Question: What do the imaging results show?
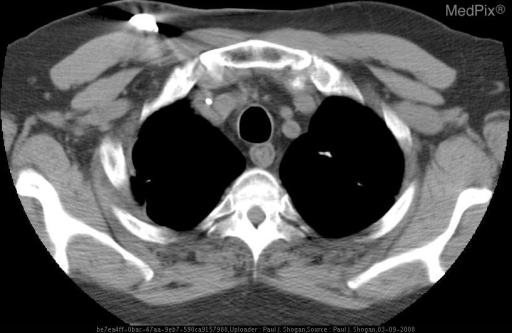
Answer: The imaging shows Unenhanced axial CT image demonstrates the smooth double ring appearance of the proximal esophagus.  The lower attenuating central band is in the range of fat attenuation. Unenhanced axial CT image demonstrates the smooth double ring appearance of the proximal esophagus.  The lower attenuating central band is in the range of fat attenuation..